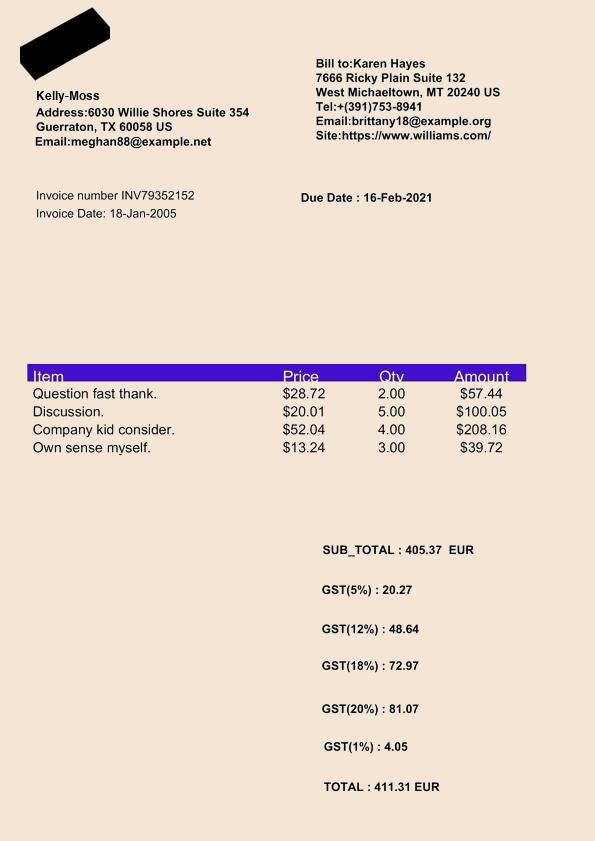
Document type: Invoice